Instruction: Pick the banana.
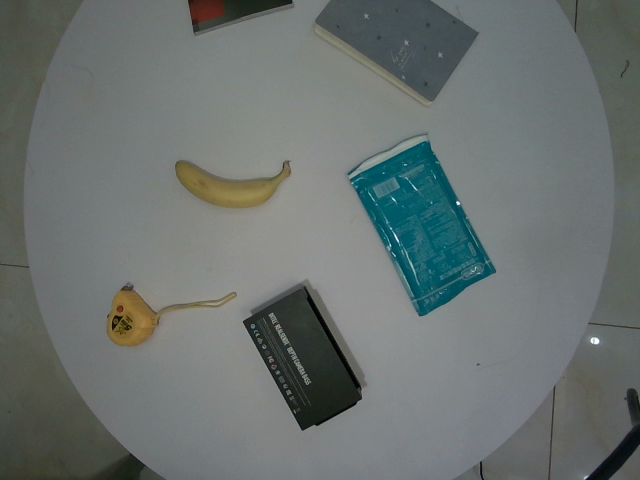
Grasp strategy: vertical